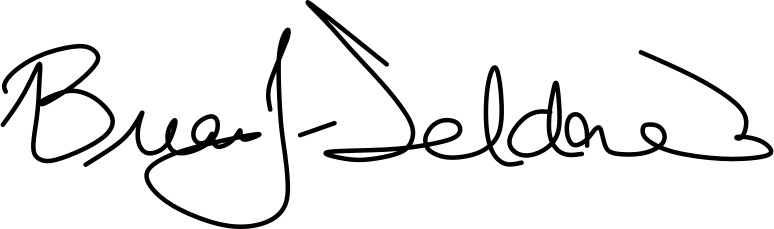
Signature of: brian feldman